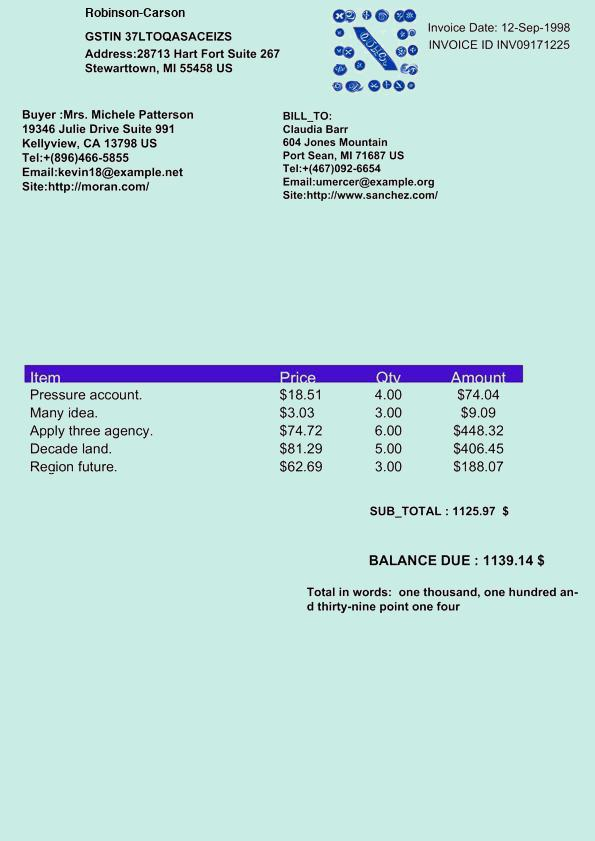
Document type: Invoice